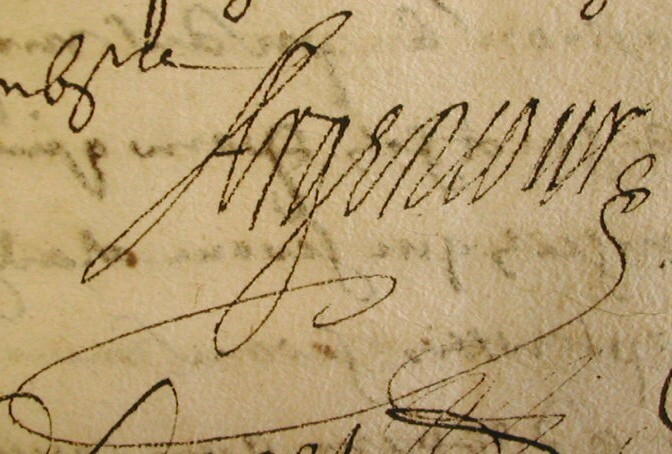
Signature of: pierre de conty d argencour